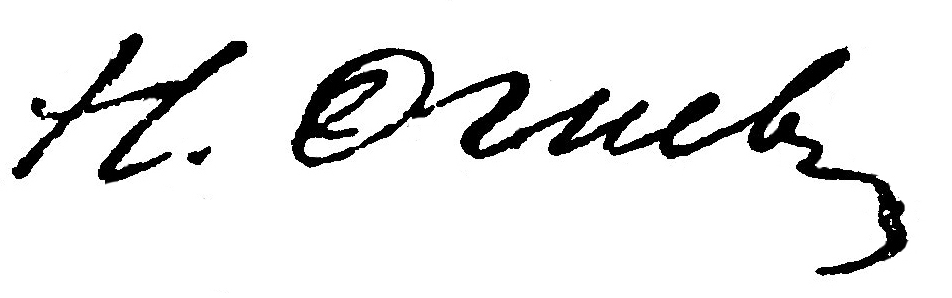
Signature of: nikolay vasilevich ognev